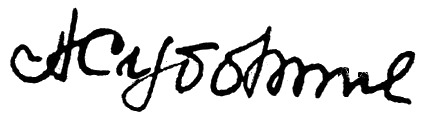
Signature of: aleksandr subbotin